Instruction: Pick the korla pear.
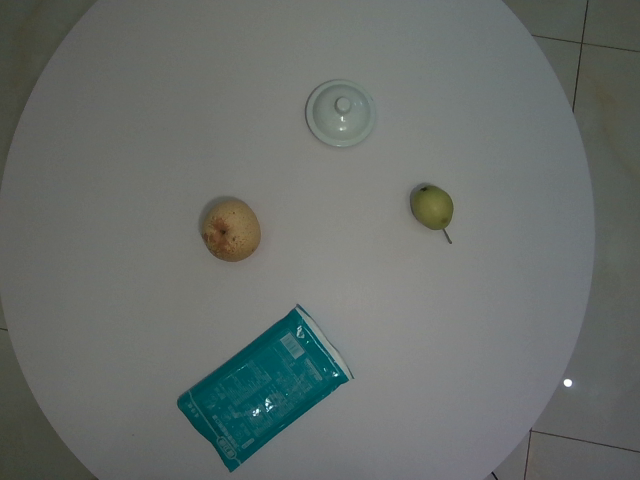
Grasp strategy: vertical